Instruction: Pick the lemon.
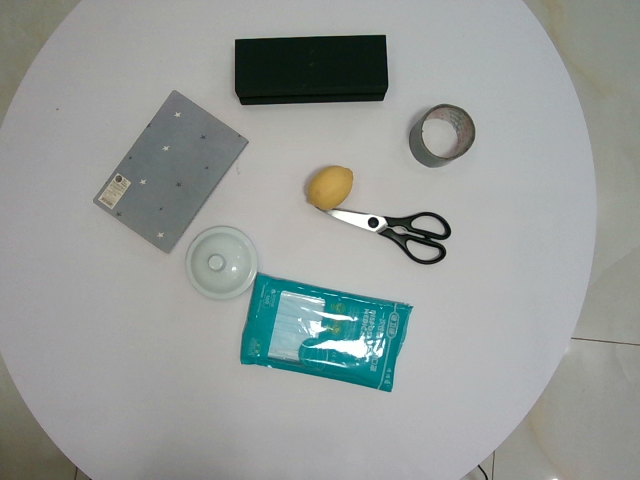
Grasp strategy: vertical